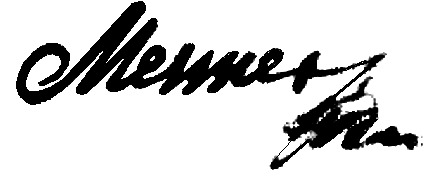
Signature of: franz anton mesmer